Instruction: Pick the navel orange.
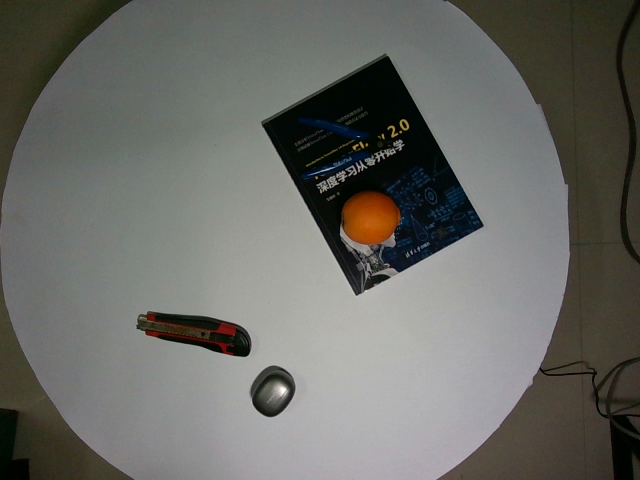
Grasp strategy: vertical